Question: What was observed in the imaging?
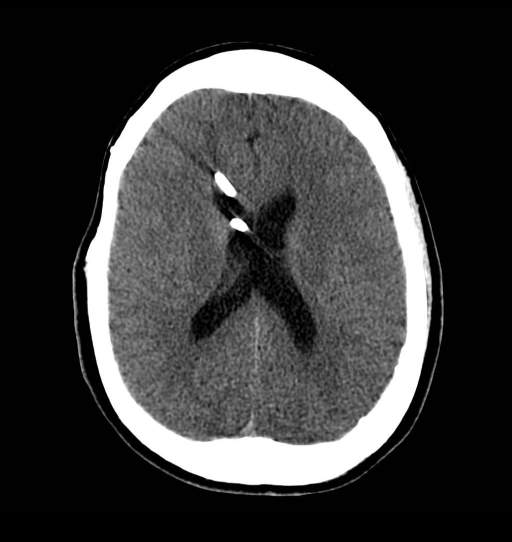
Answer: The imaging shows Axial T2 MRI from 3 months prior to presentation demonstrating baseline lateral ventricular size.
Lateral radiograph of the skull on presentation (as part of a VP shunt evaluation series) demonstrating a disconnection at a branch point of the shunt system external to the skull at the right temporal region.
Non-contrast CT of the head demonstrating enlarged lateral ventricles.
Post shunt revision non-contrast CT of the head demonstrating mild decrease in the size of the lateral ventricle as well as the post revision head CT scout image demonstrating shunt disconnection repair. Non-contrast CT of the head demonstrating enlarged lateral ventricles..